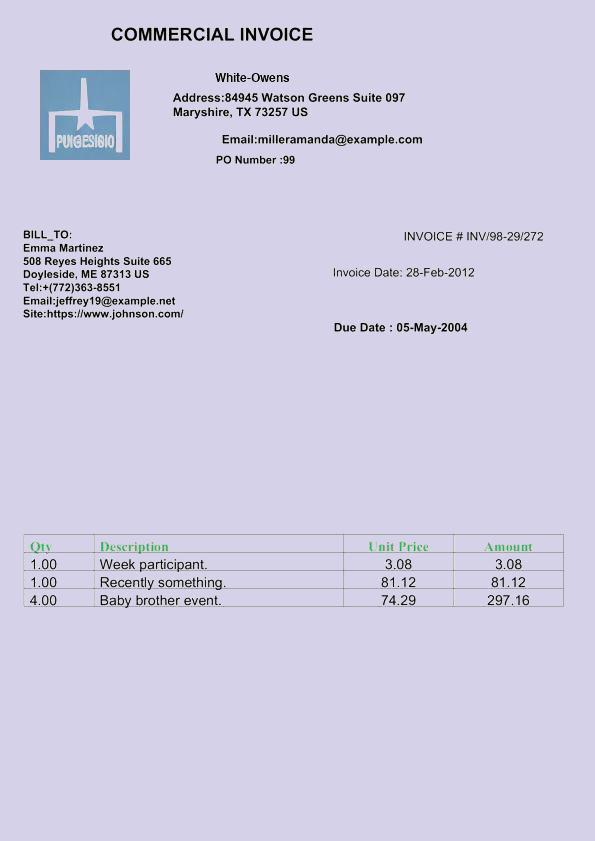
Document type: Invoice